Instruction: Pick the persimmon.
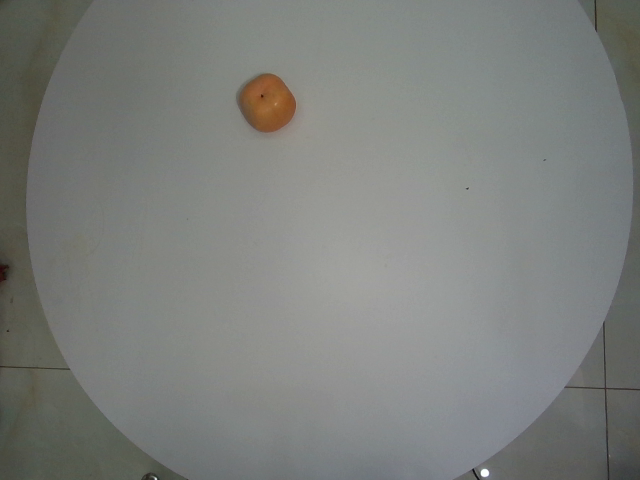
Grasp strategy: vertical